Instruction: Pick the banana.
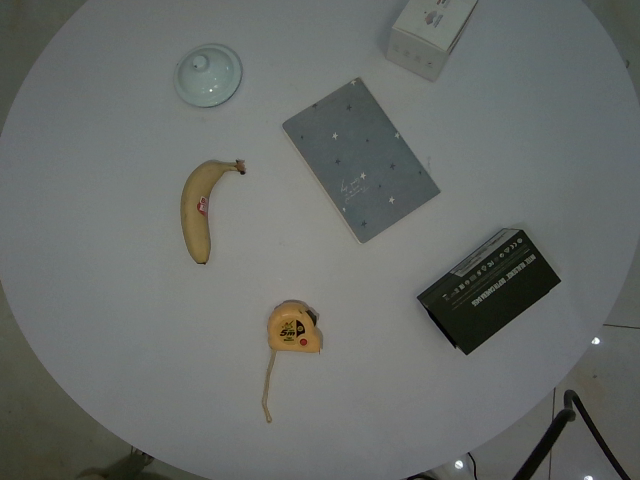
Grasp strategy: vertical